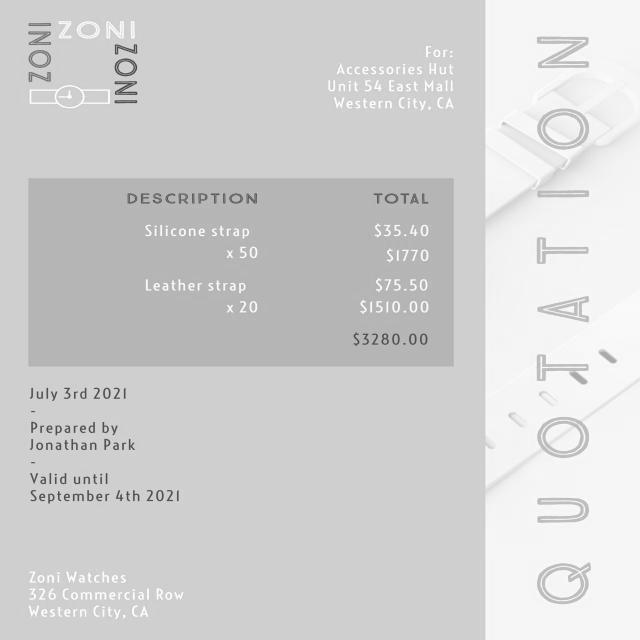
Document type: Invoice